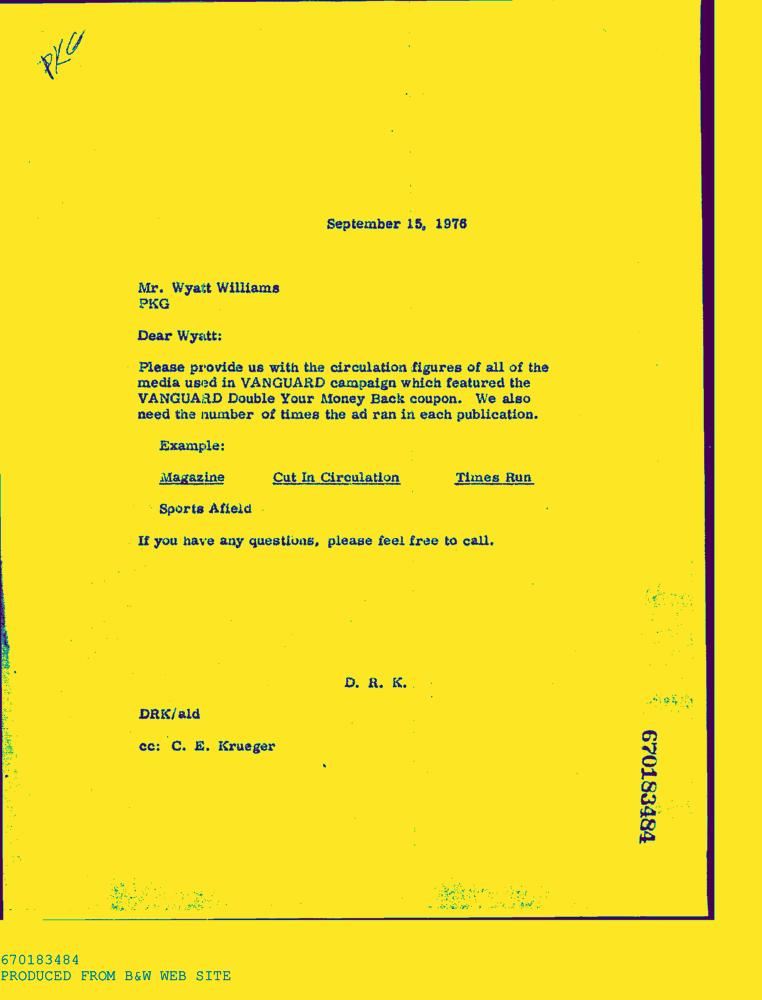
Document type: Letter-Doc